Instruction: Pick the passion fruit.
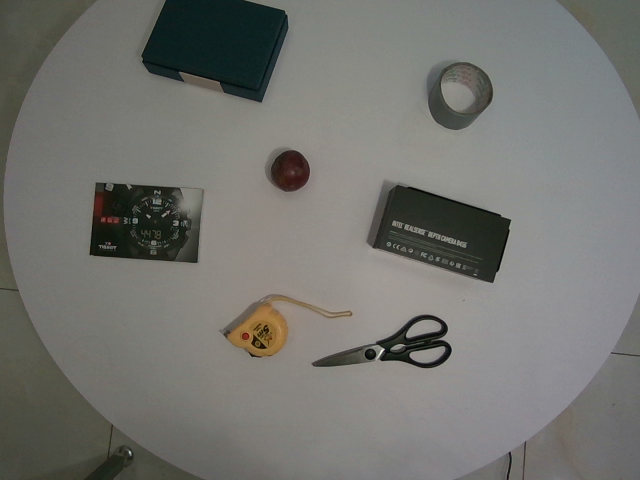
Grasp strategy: vertical